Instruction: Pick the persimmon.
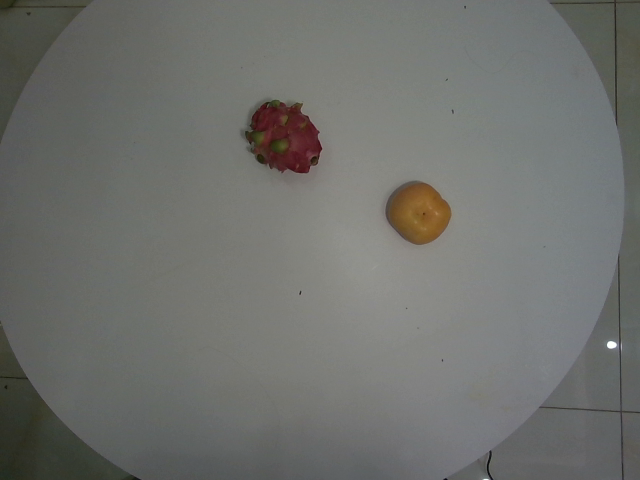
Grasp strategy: vertical